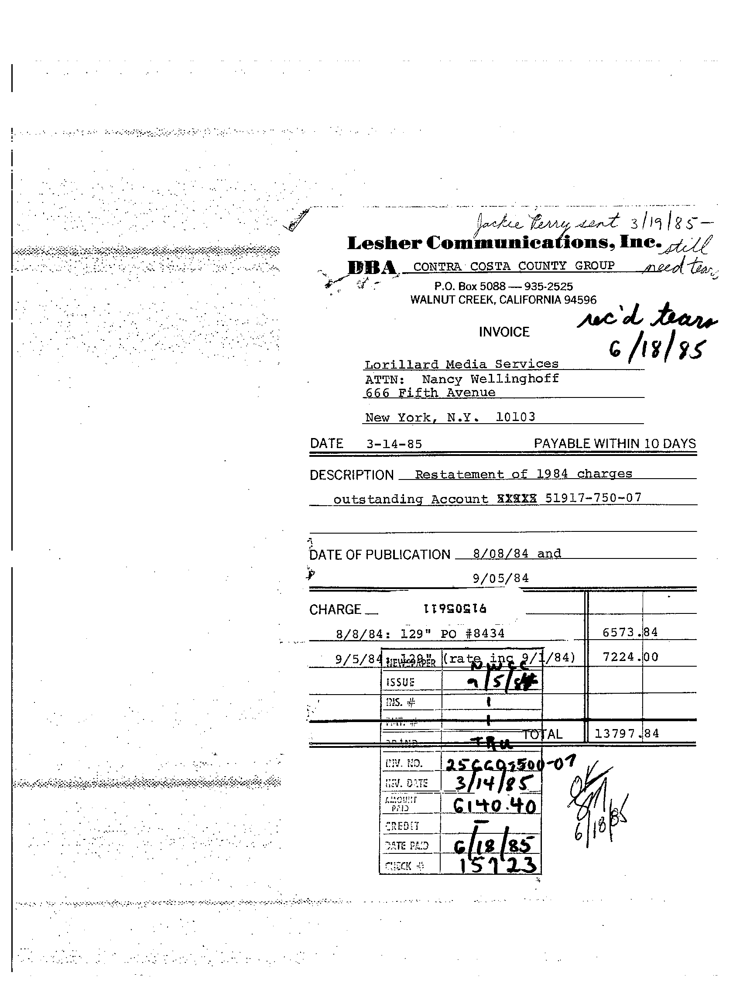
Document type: Invoice